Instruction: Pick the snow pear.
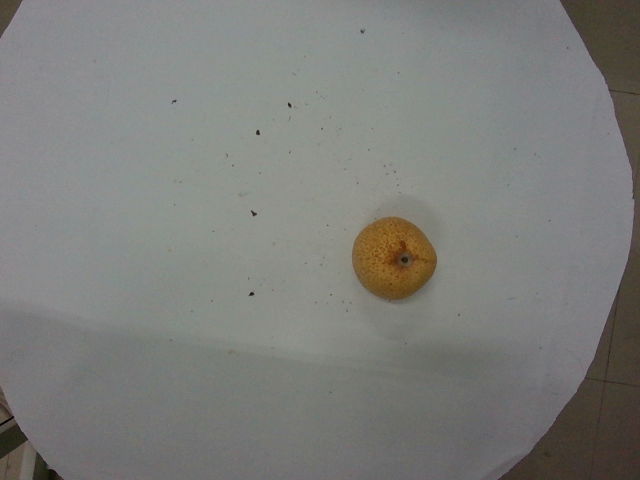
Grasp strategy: vertical